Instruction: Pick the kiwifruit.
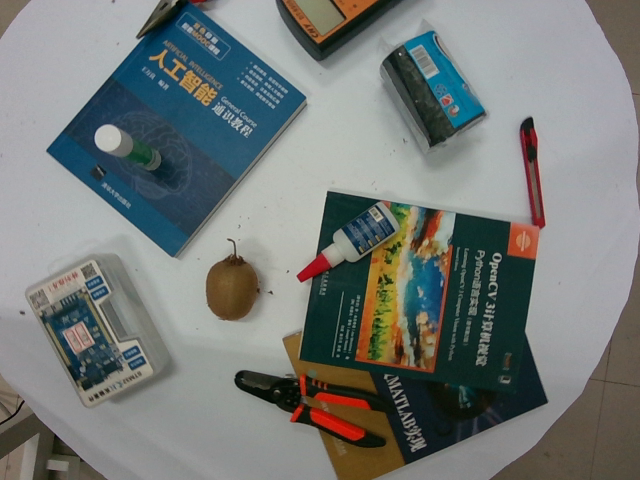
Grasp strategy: vertical